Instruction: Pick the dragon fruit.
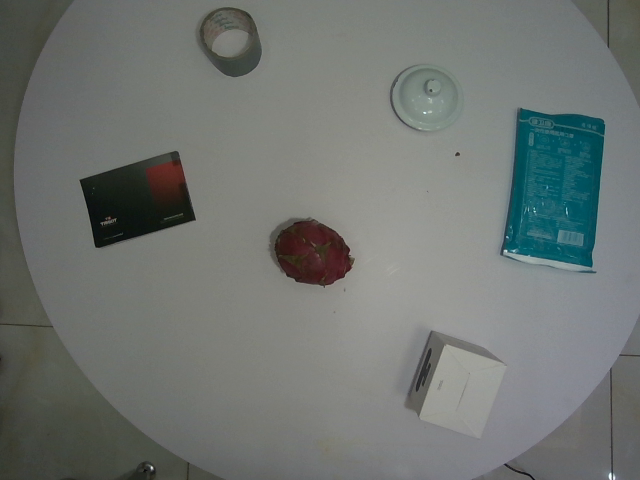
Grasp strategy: vertical